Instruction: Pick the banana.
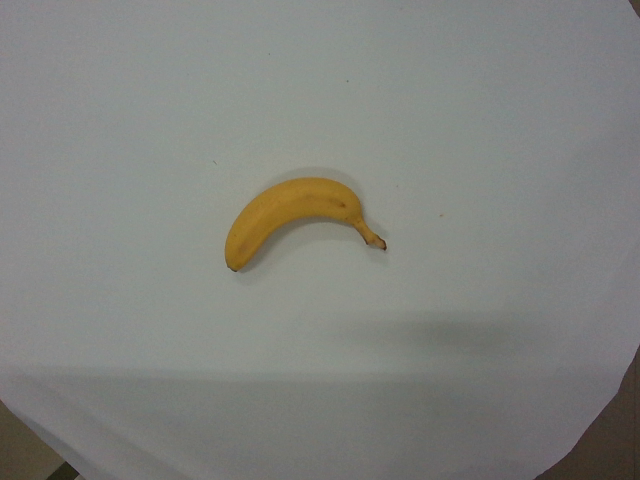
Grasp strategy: vertical